Question: In what way does the history help explain the case?
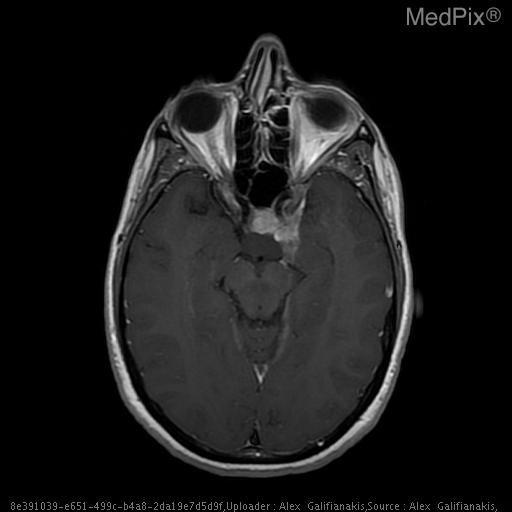
Answer: The patient's history of 42 y.o. woman with elevated prolactin. Please evaluate for evidence of pituitary adenoma is key in understanding the case.